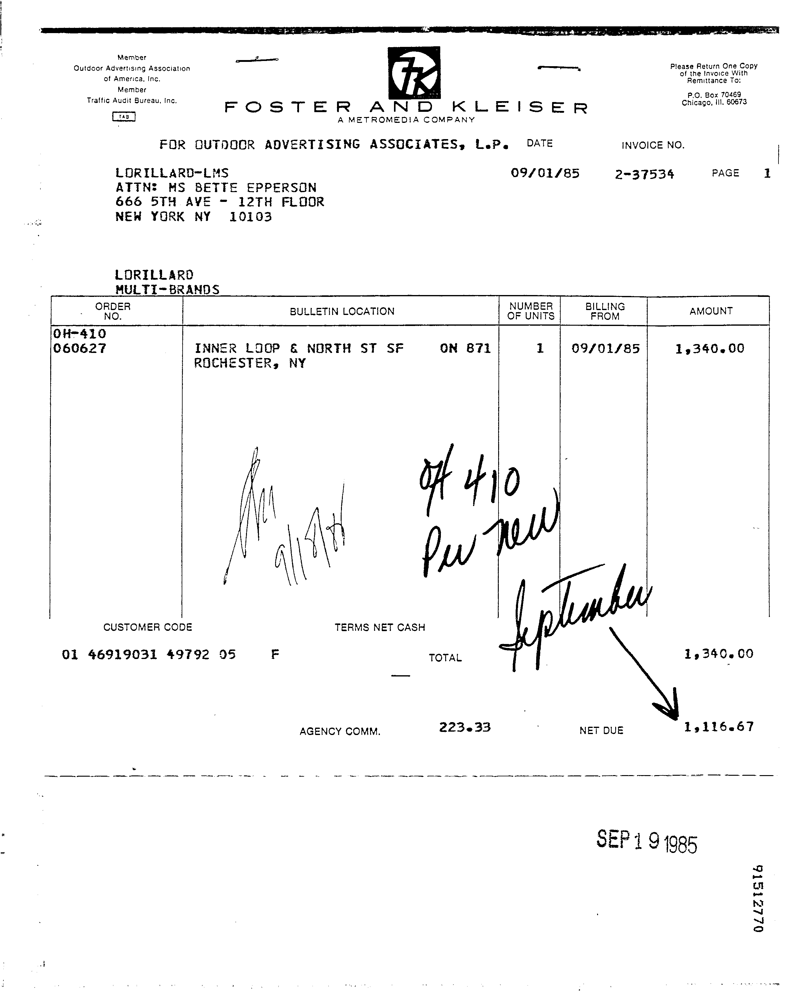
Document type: Invoice